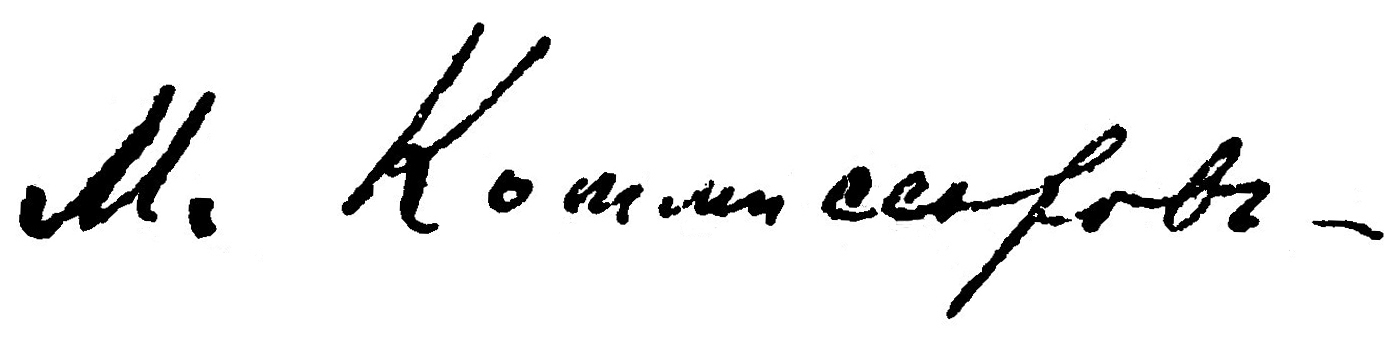
Signature of: mikhail komissarov